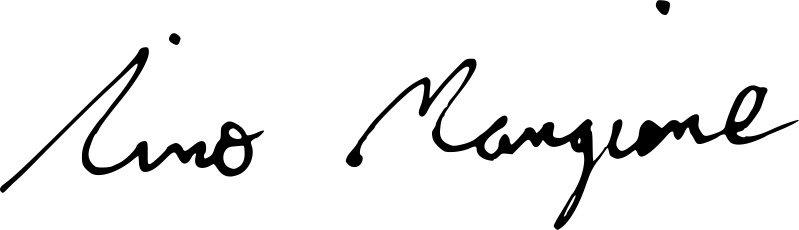
Signature of: nino mangione